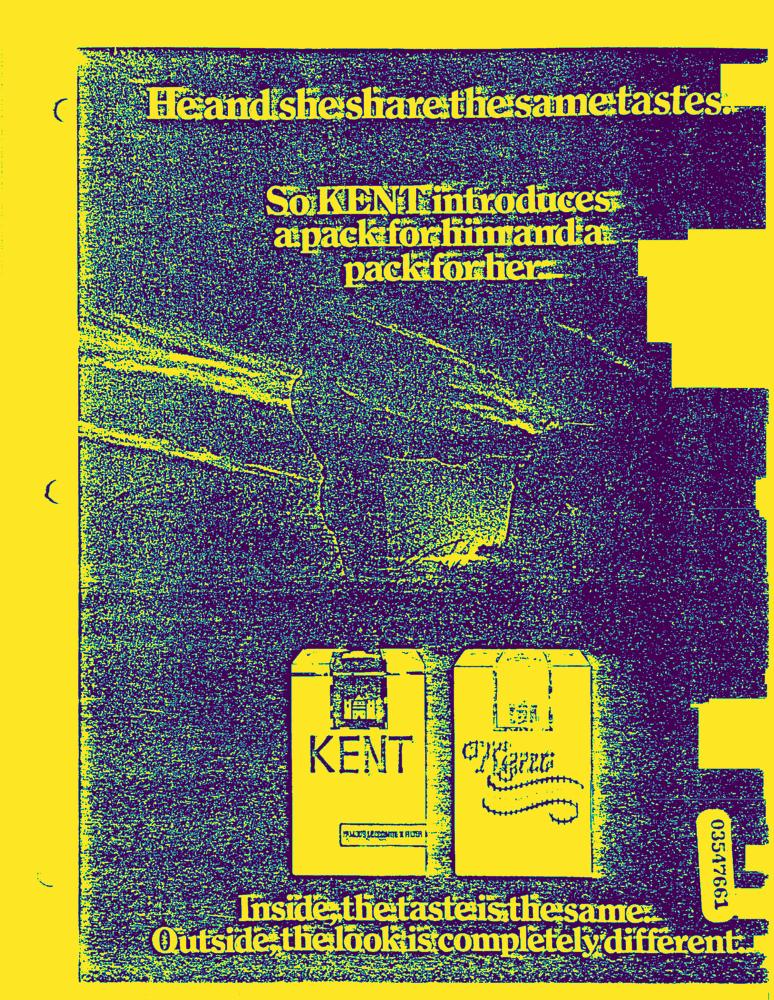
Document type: AD